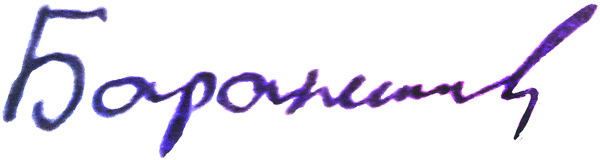
Signature of: olena aleksandrovna baranovska